Question: How is the history relevant to the case?
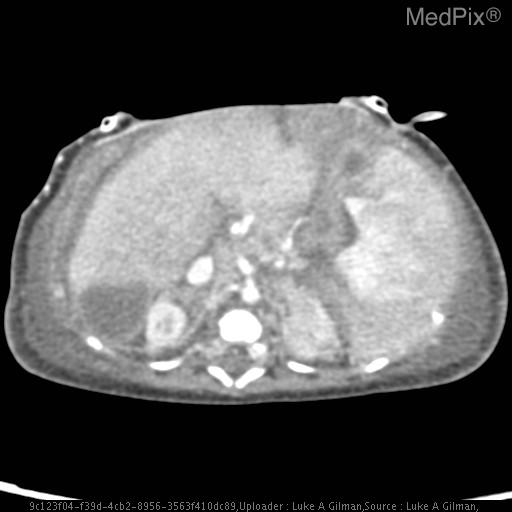
Answer: The patient's history of 56 d/o male in NICU with history of imperforate anus, malrotation, tracheal and esophageal atresia, s/p multiple bowel surgeries and gastrostomy tube placement who presents with decreased lung sounds throughout the R lung and collapsed RMSB on bronchoscopy. is key in understanding the case.